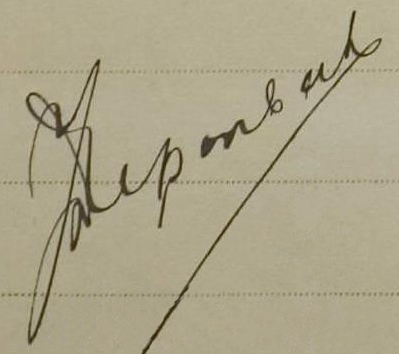
Signature of: jan van diepenbeek